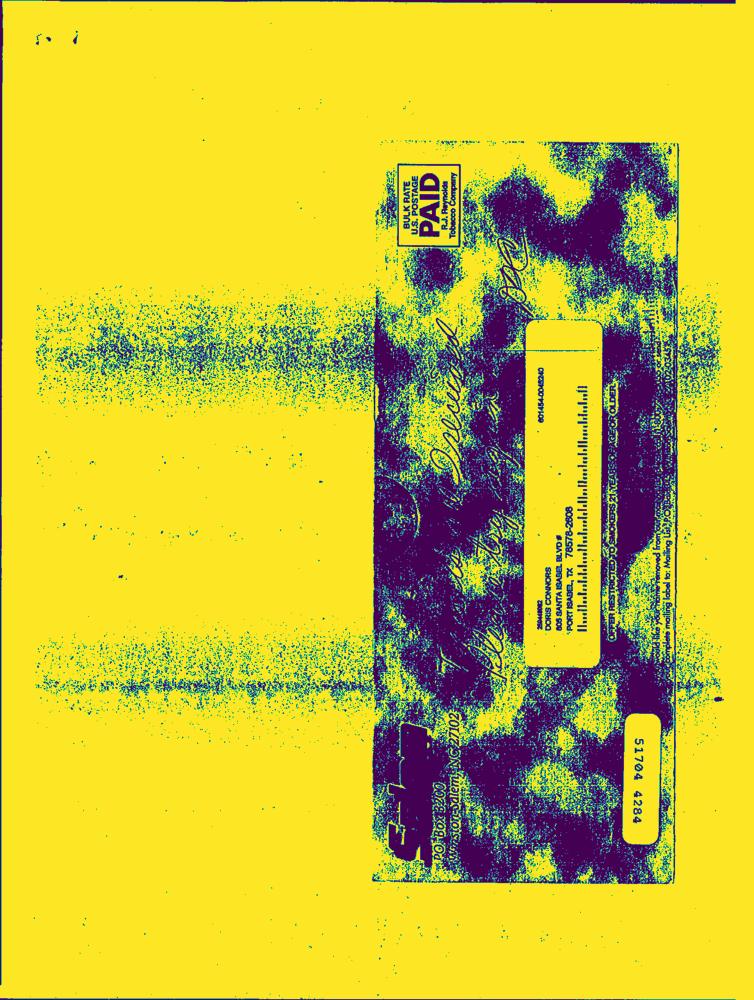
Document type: Hand-Written